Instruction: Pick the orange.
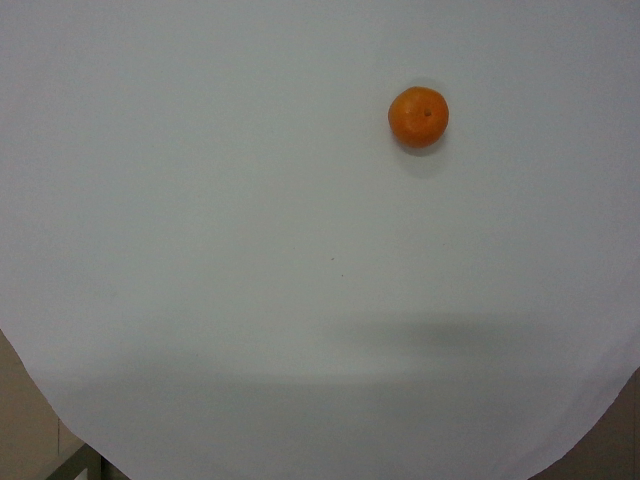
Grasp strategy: vertical